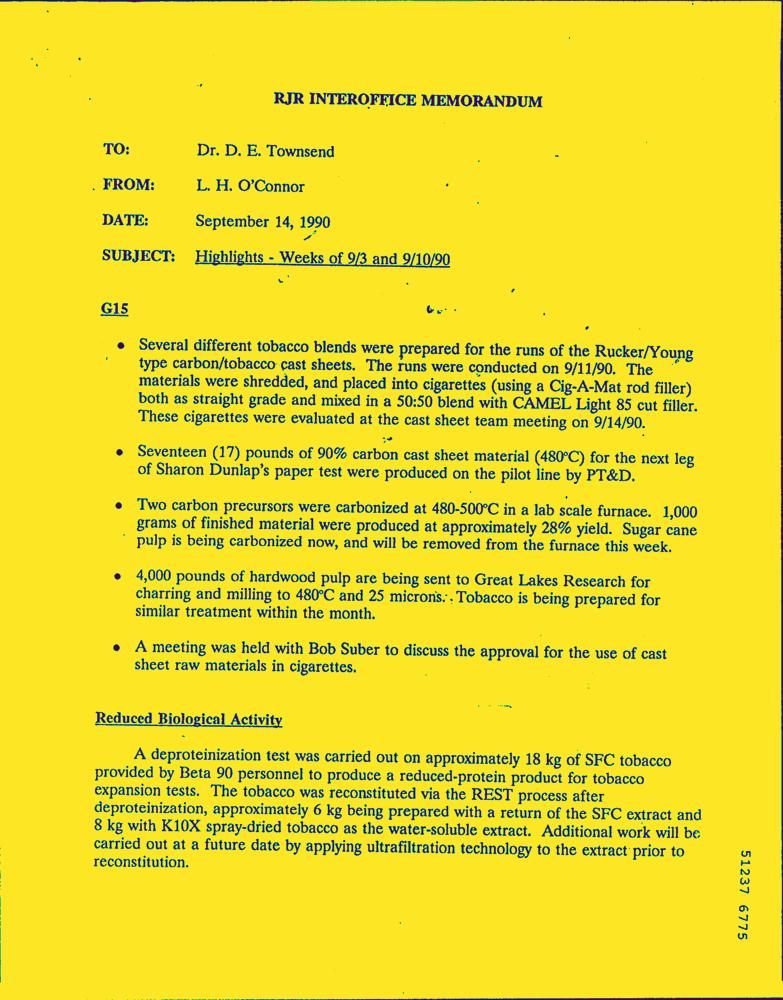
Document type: Letter-Doc